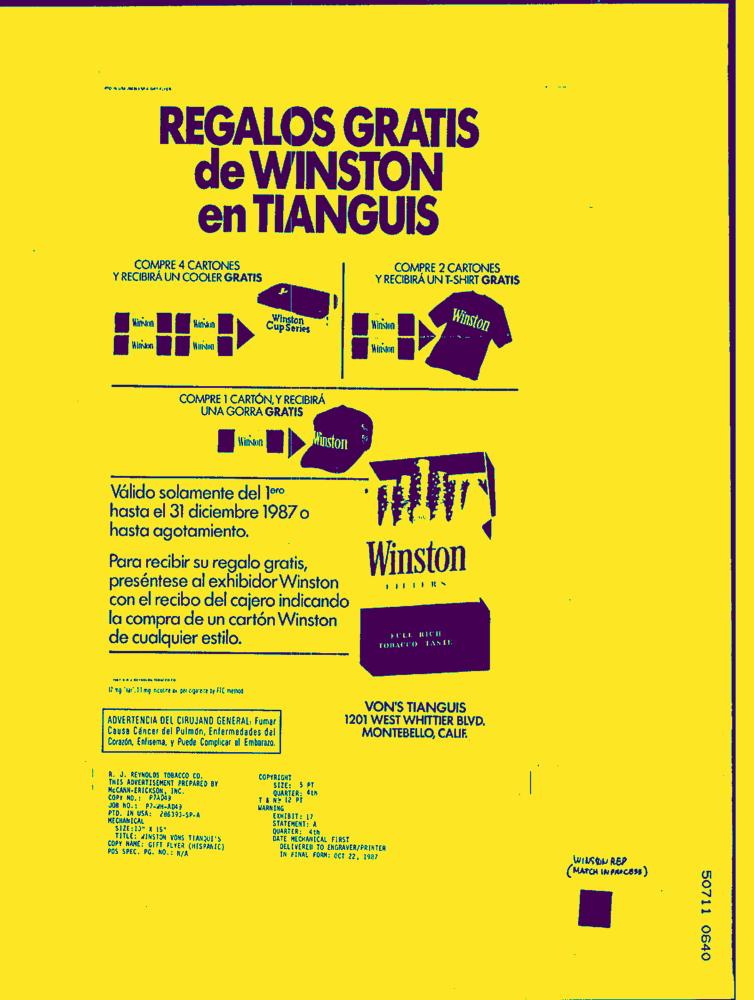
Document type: AD